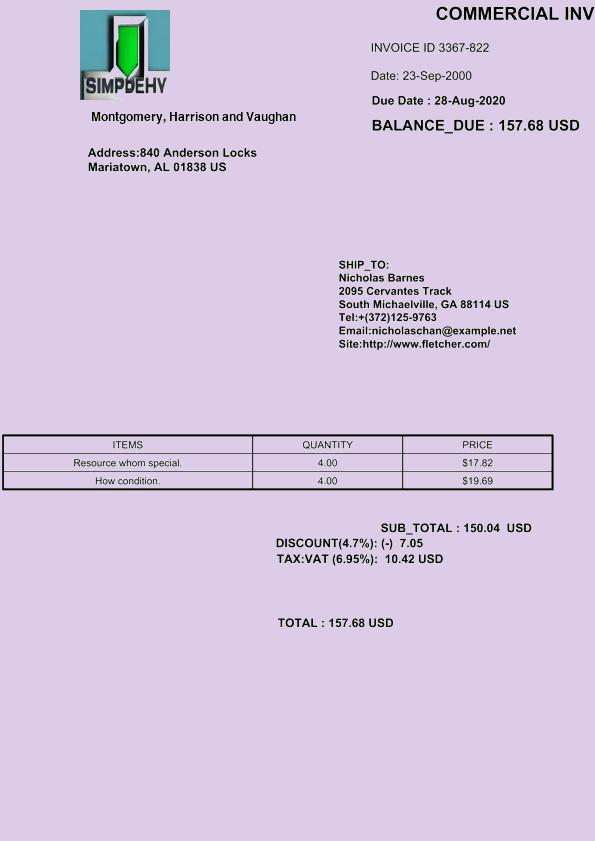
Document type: Invoice